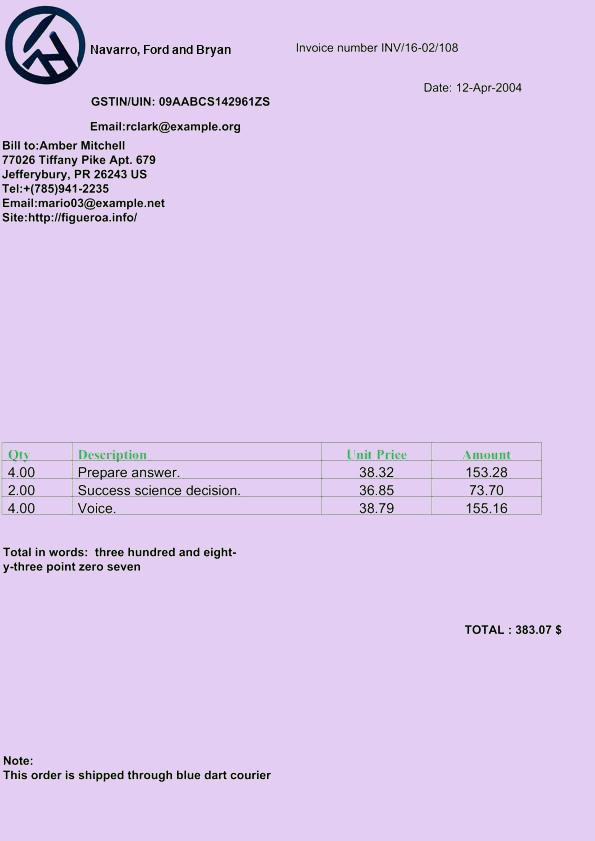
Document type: Invoice